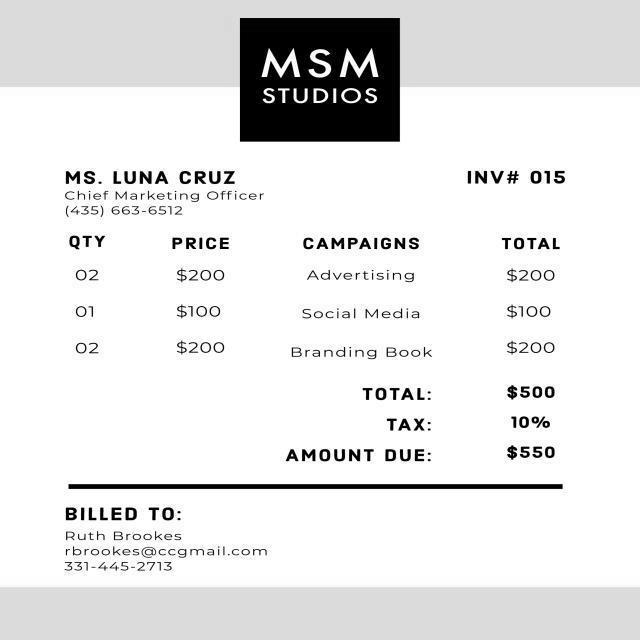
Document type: Invoice